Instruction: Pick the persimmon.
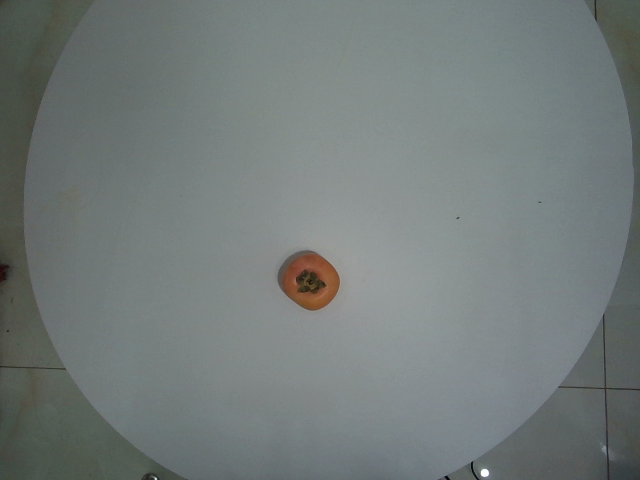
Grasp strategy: vertical